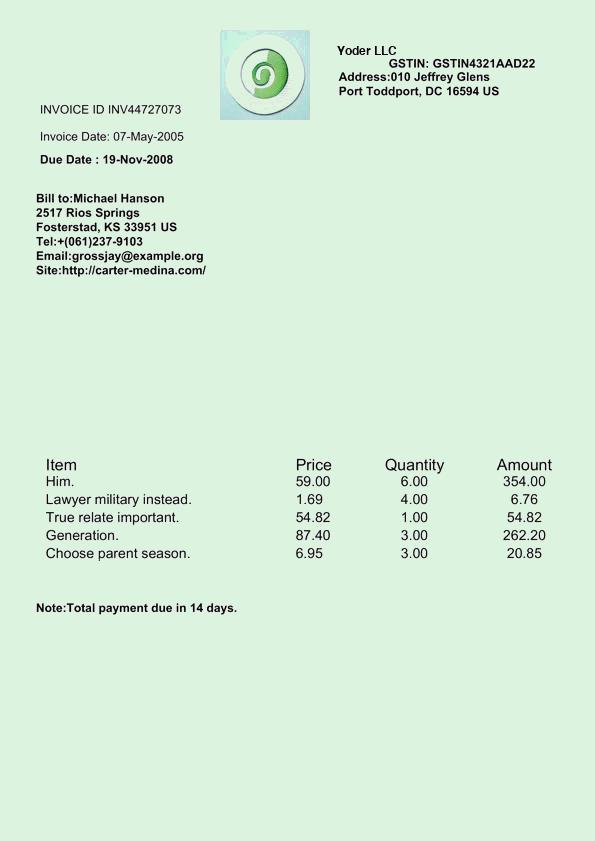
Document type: Invoice